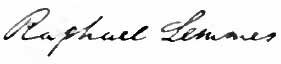
Signature of: raphael semmes